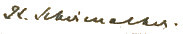
Signature of: käthe schirmacher